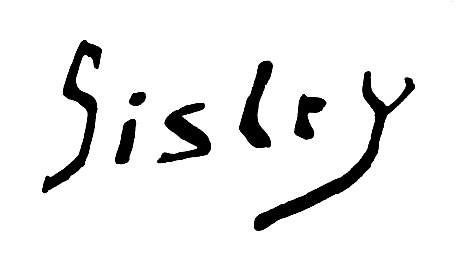
Signature of: alfred sisley